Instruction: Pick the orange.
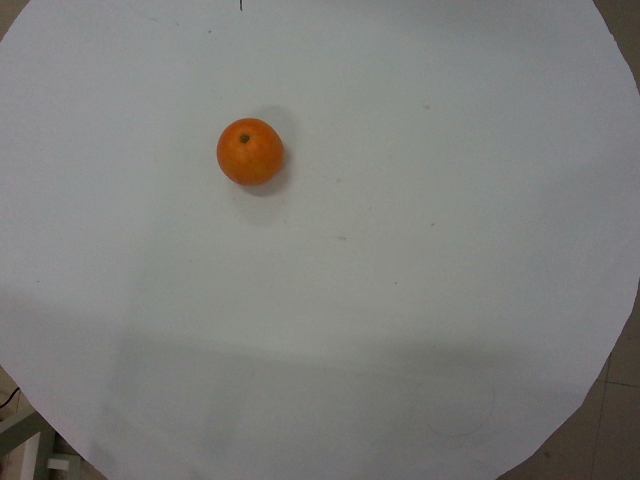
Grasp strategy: vertical